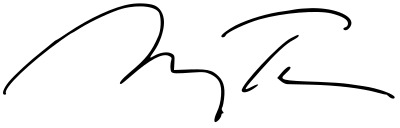
Signature of: amy tan